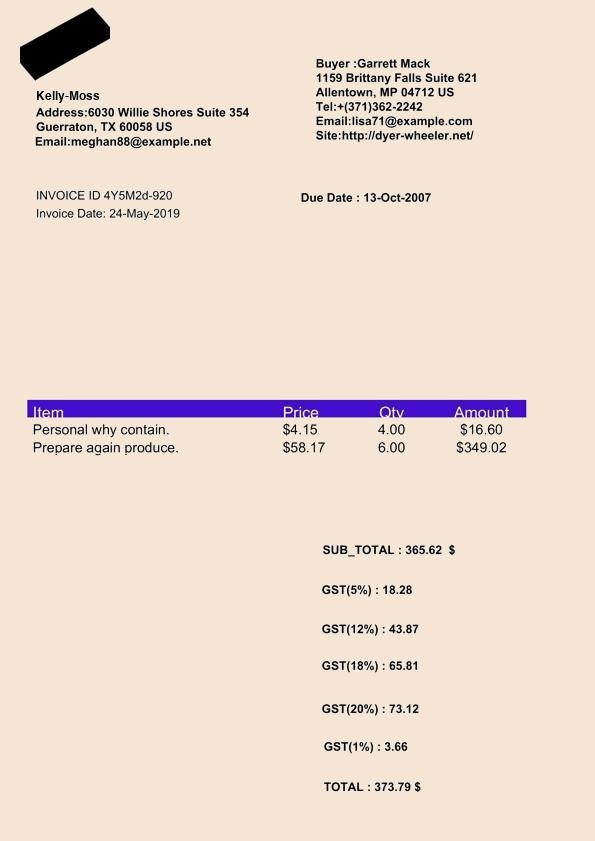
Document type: Invoice